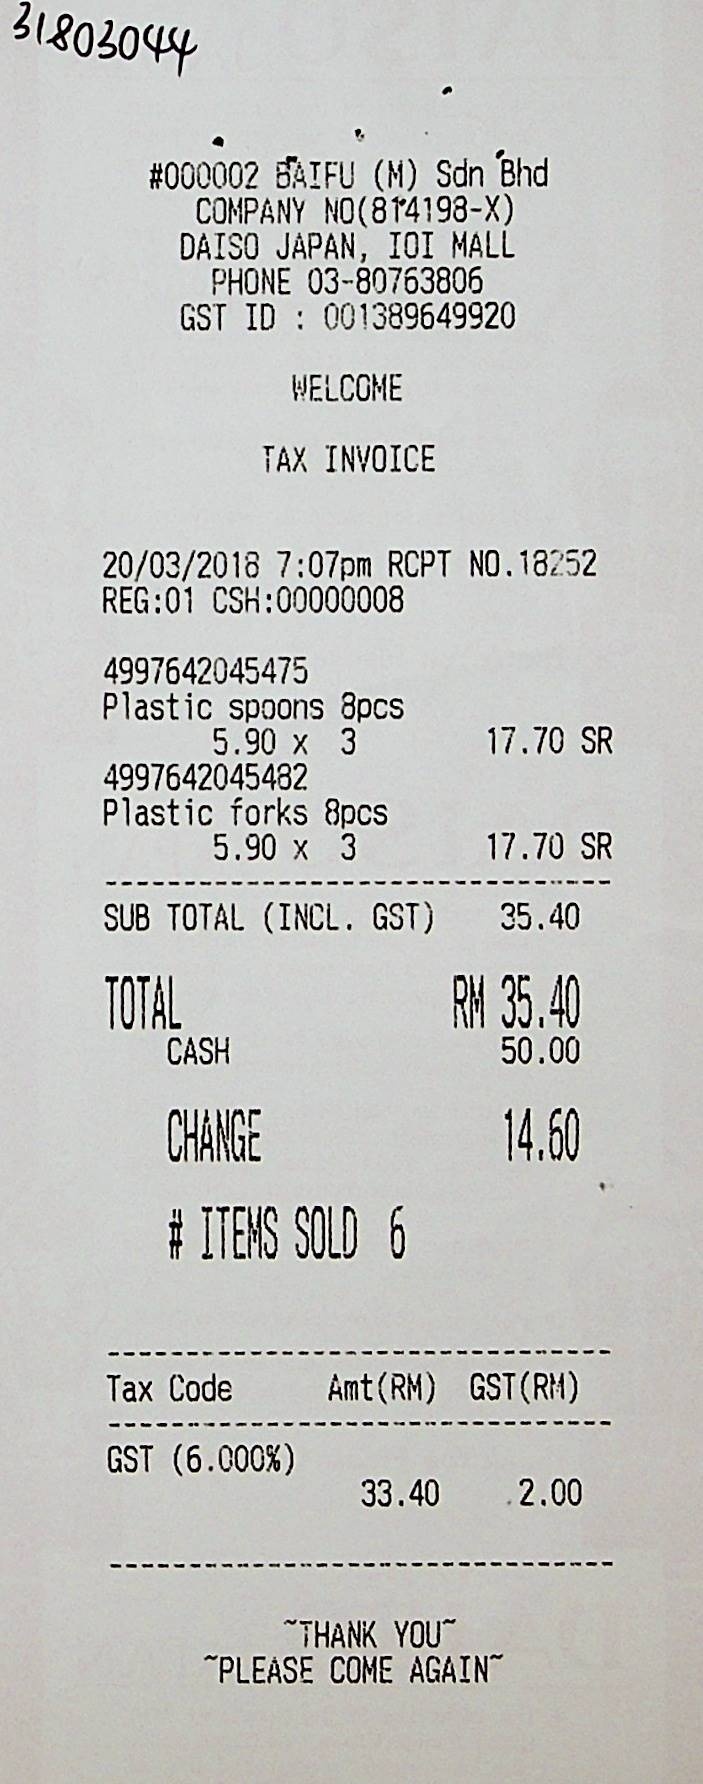
#000002 BAIFU (M) SDN BHD
COMPANY NO(814198-X)
DAISO JAPAN, IOI MALL
PHONE 03-80763806
GST ID : 001389649920
WELCOME
TAX INVOICE
20/03/2018 7:07PM RCPT NO.18252
REG:01 CSH:00000008
4997642045475
PLASTIC SPOONS 8PCS
5.90 X 3
17.70 SR
4997642045482
PLASTIC FORKS 8PCS
5.90 X 3
17.70 SR
SUB TOTAL (INCL. GST)
35.40
TOTAL
RM35.40
CASH
50.00
CHANGE
14.60
# ITEMS SOLD 6
TAX CODE
AMT(RM)
GST(RM)
GST (6.000%)
33.40
2.00
~THANK YOU~
~PLEASE COME AGAIN~